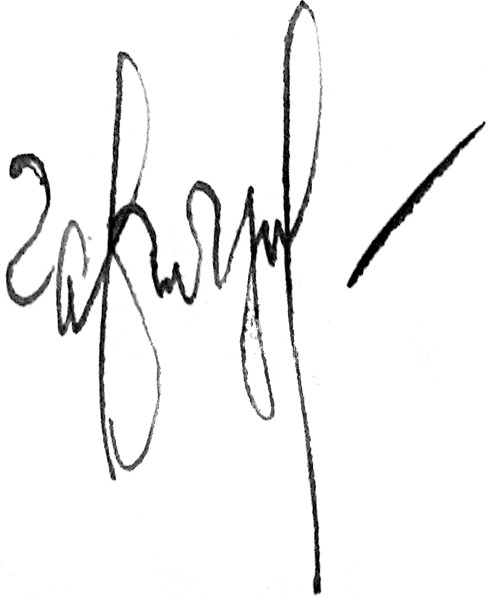
Signature of: q54552937